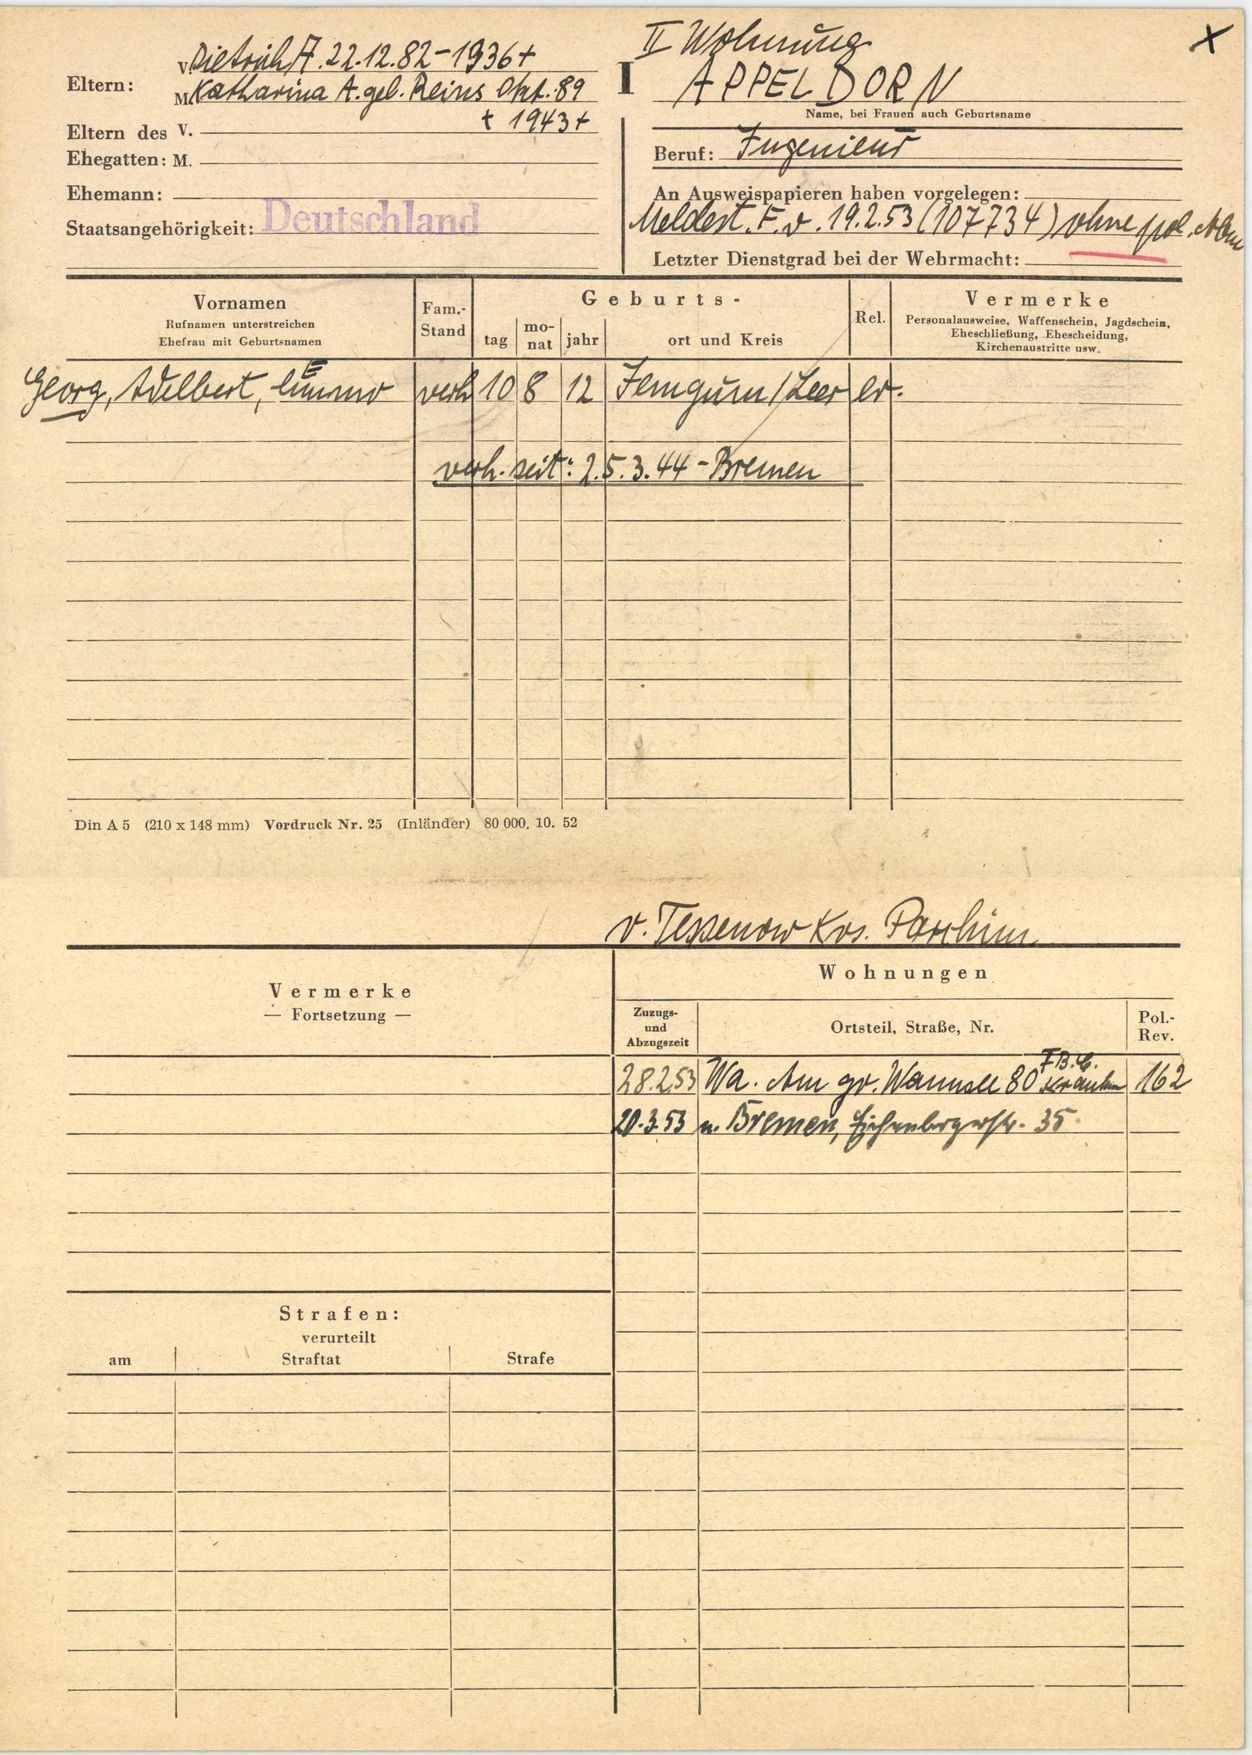
APPELDORN